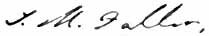
Signature of: margaret fuller